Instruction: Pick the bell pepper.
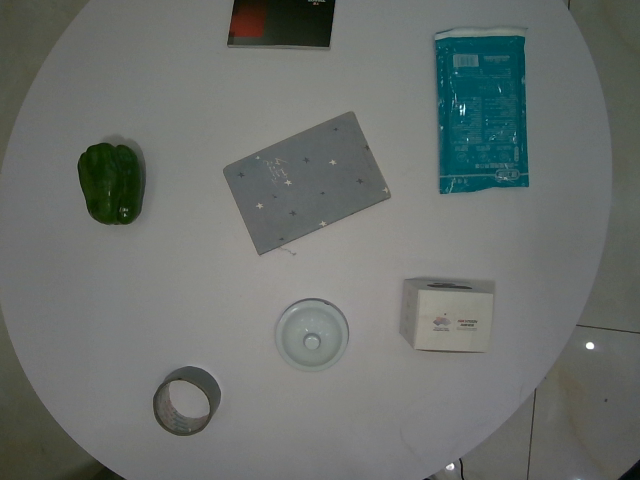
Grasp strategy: vertical